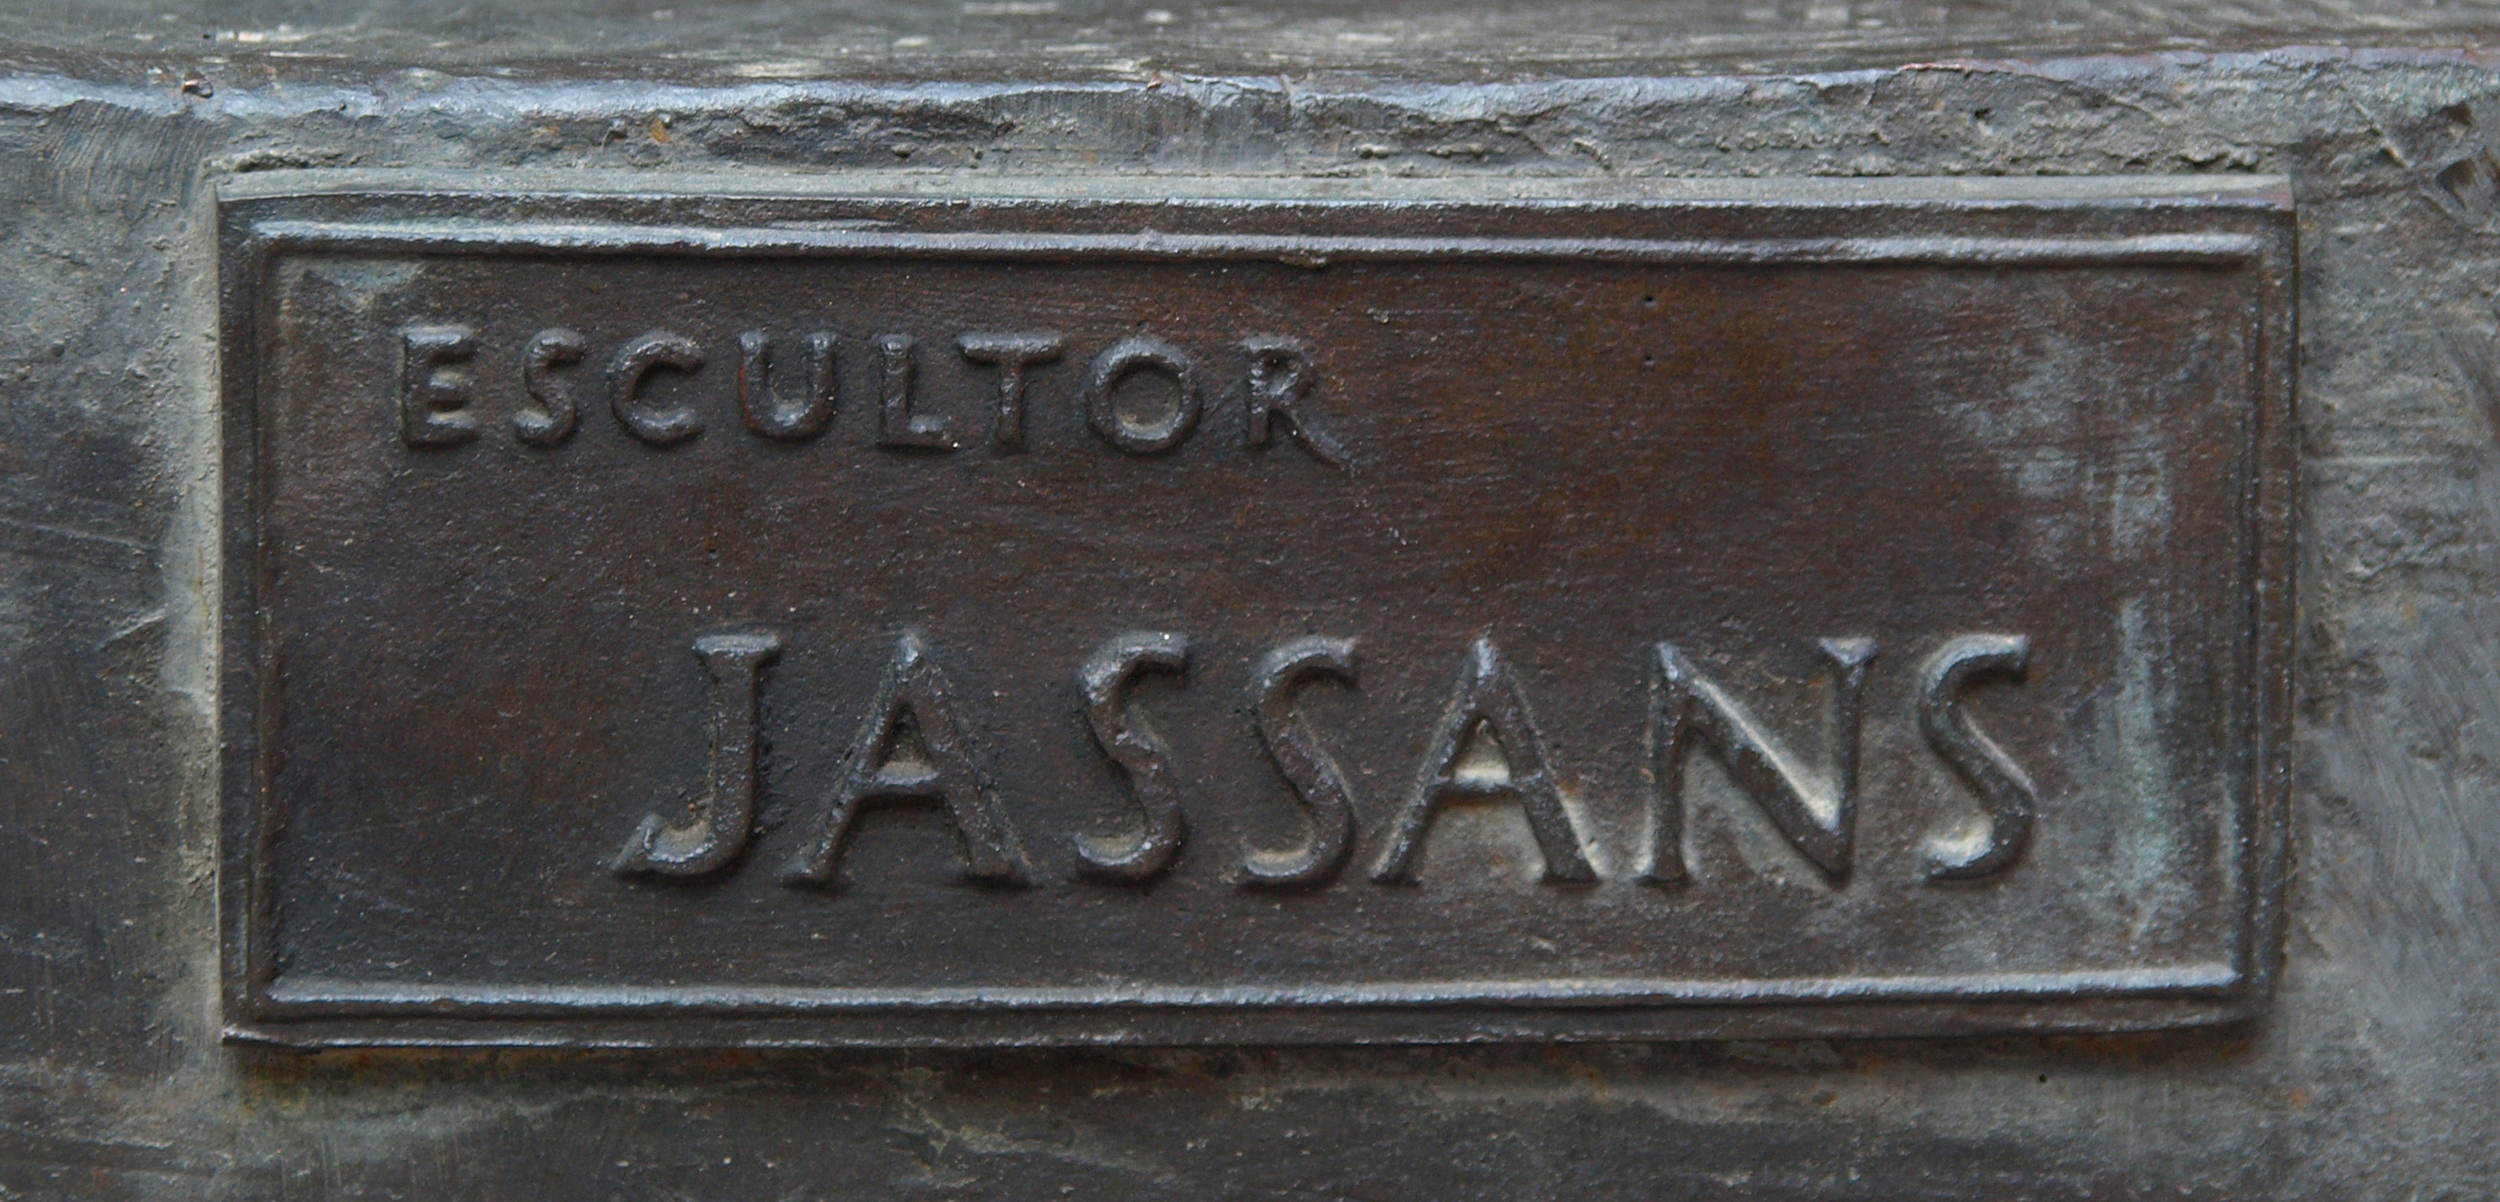
Signature of: josep salvadó jassans